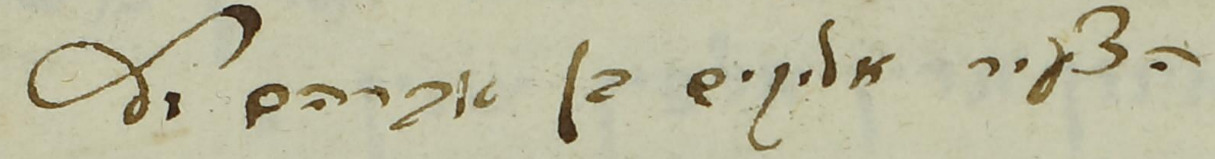
Signature of: jacob hart